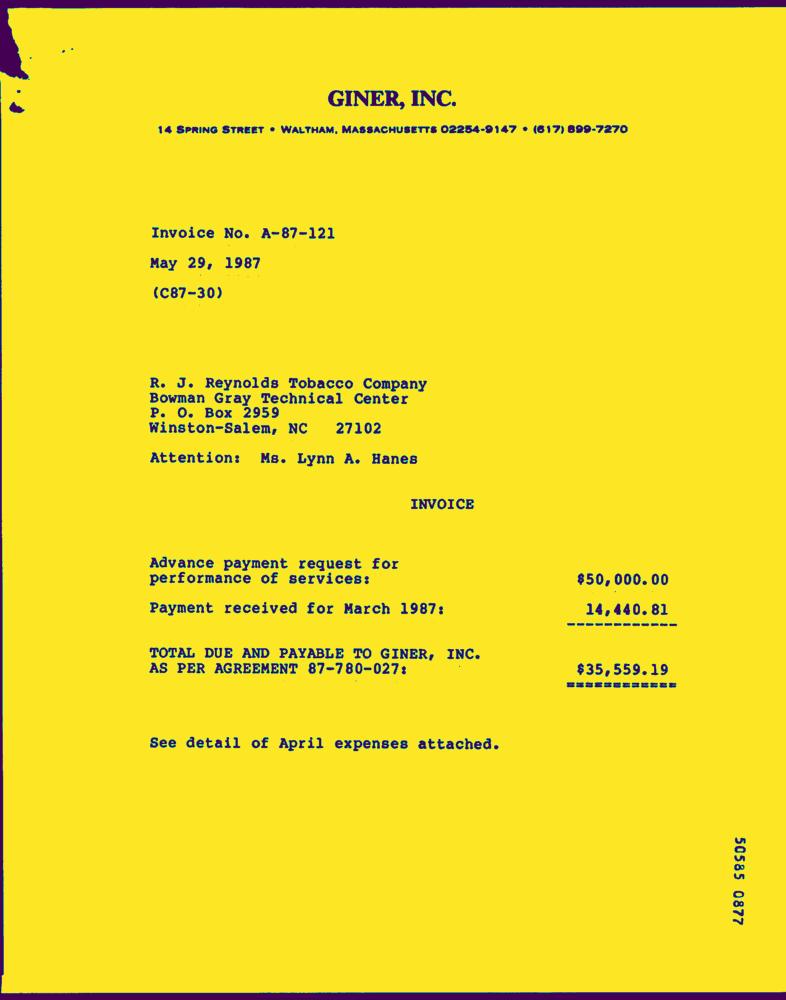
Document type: Invoice-Doc